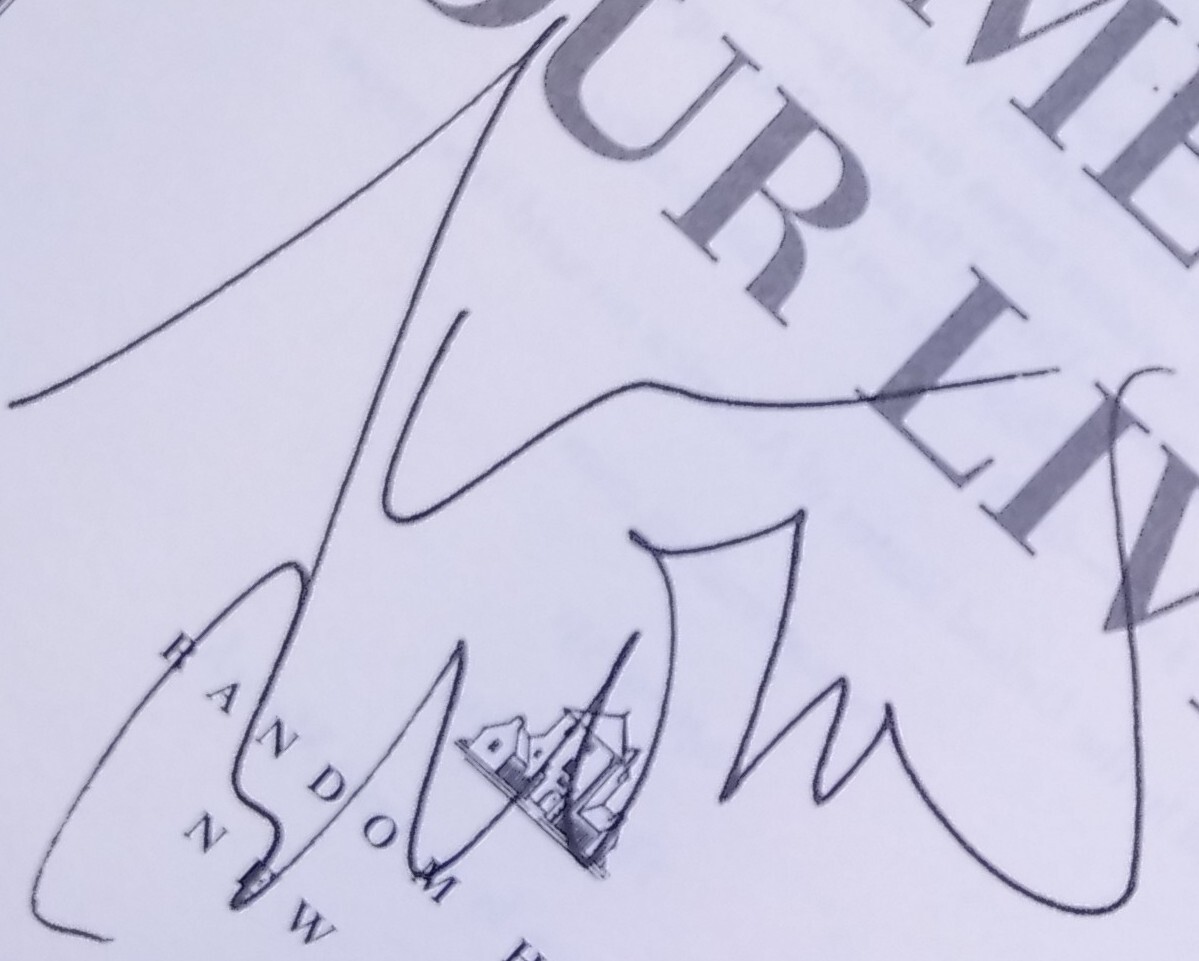
Signature of: tom brokaw